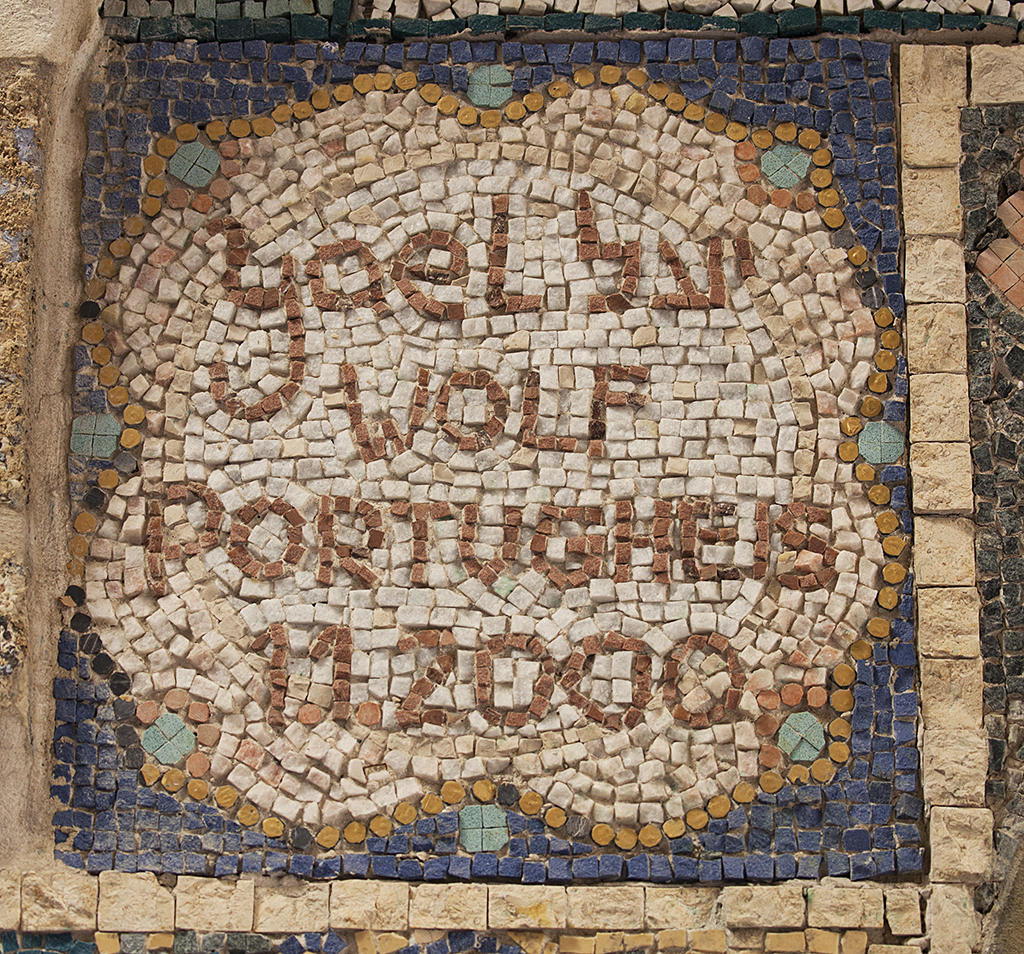
Signature of: yael portugheis